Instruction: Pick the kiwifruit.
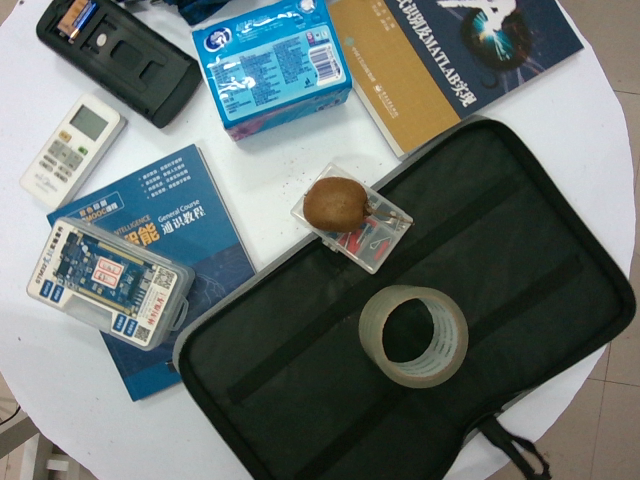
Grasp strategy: vertical